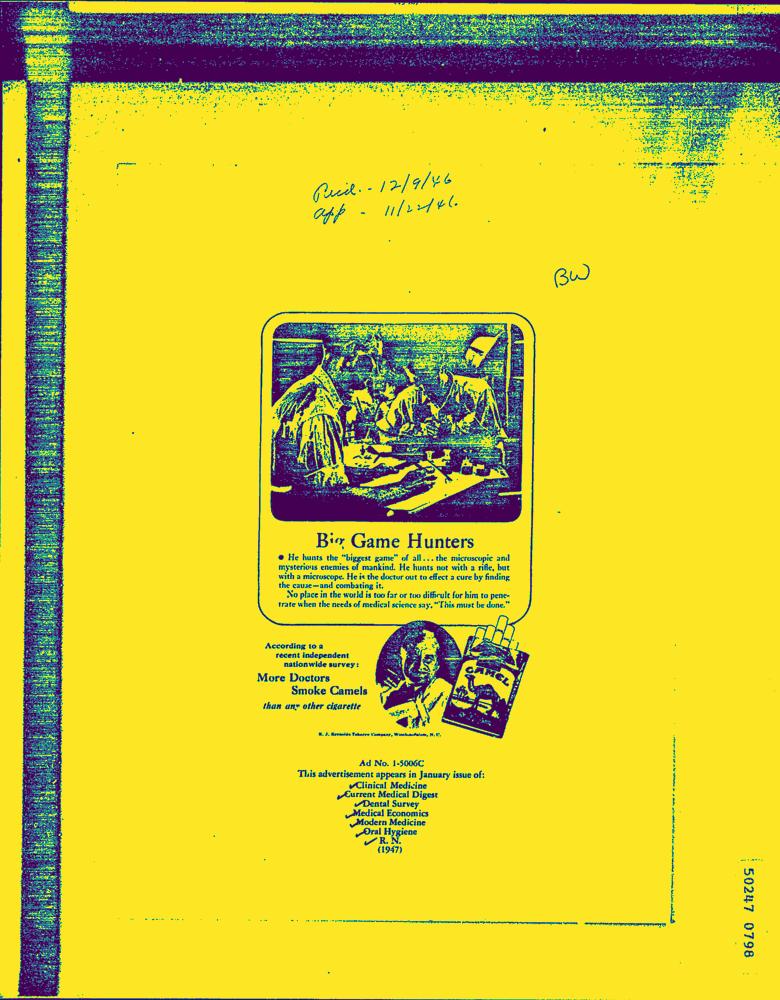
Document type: AD